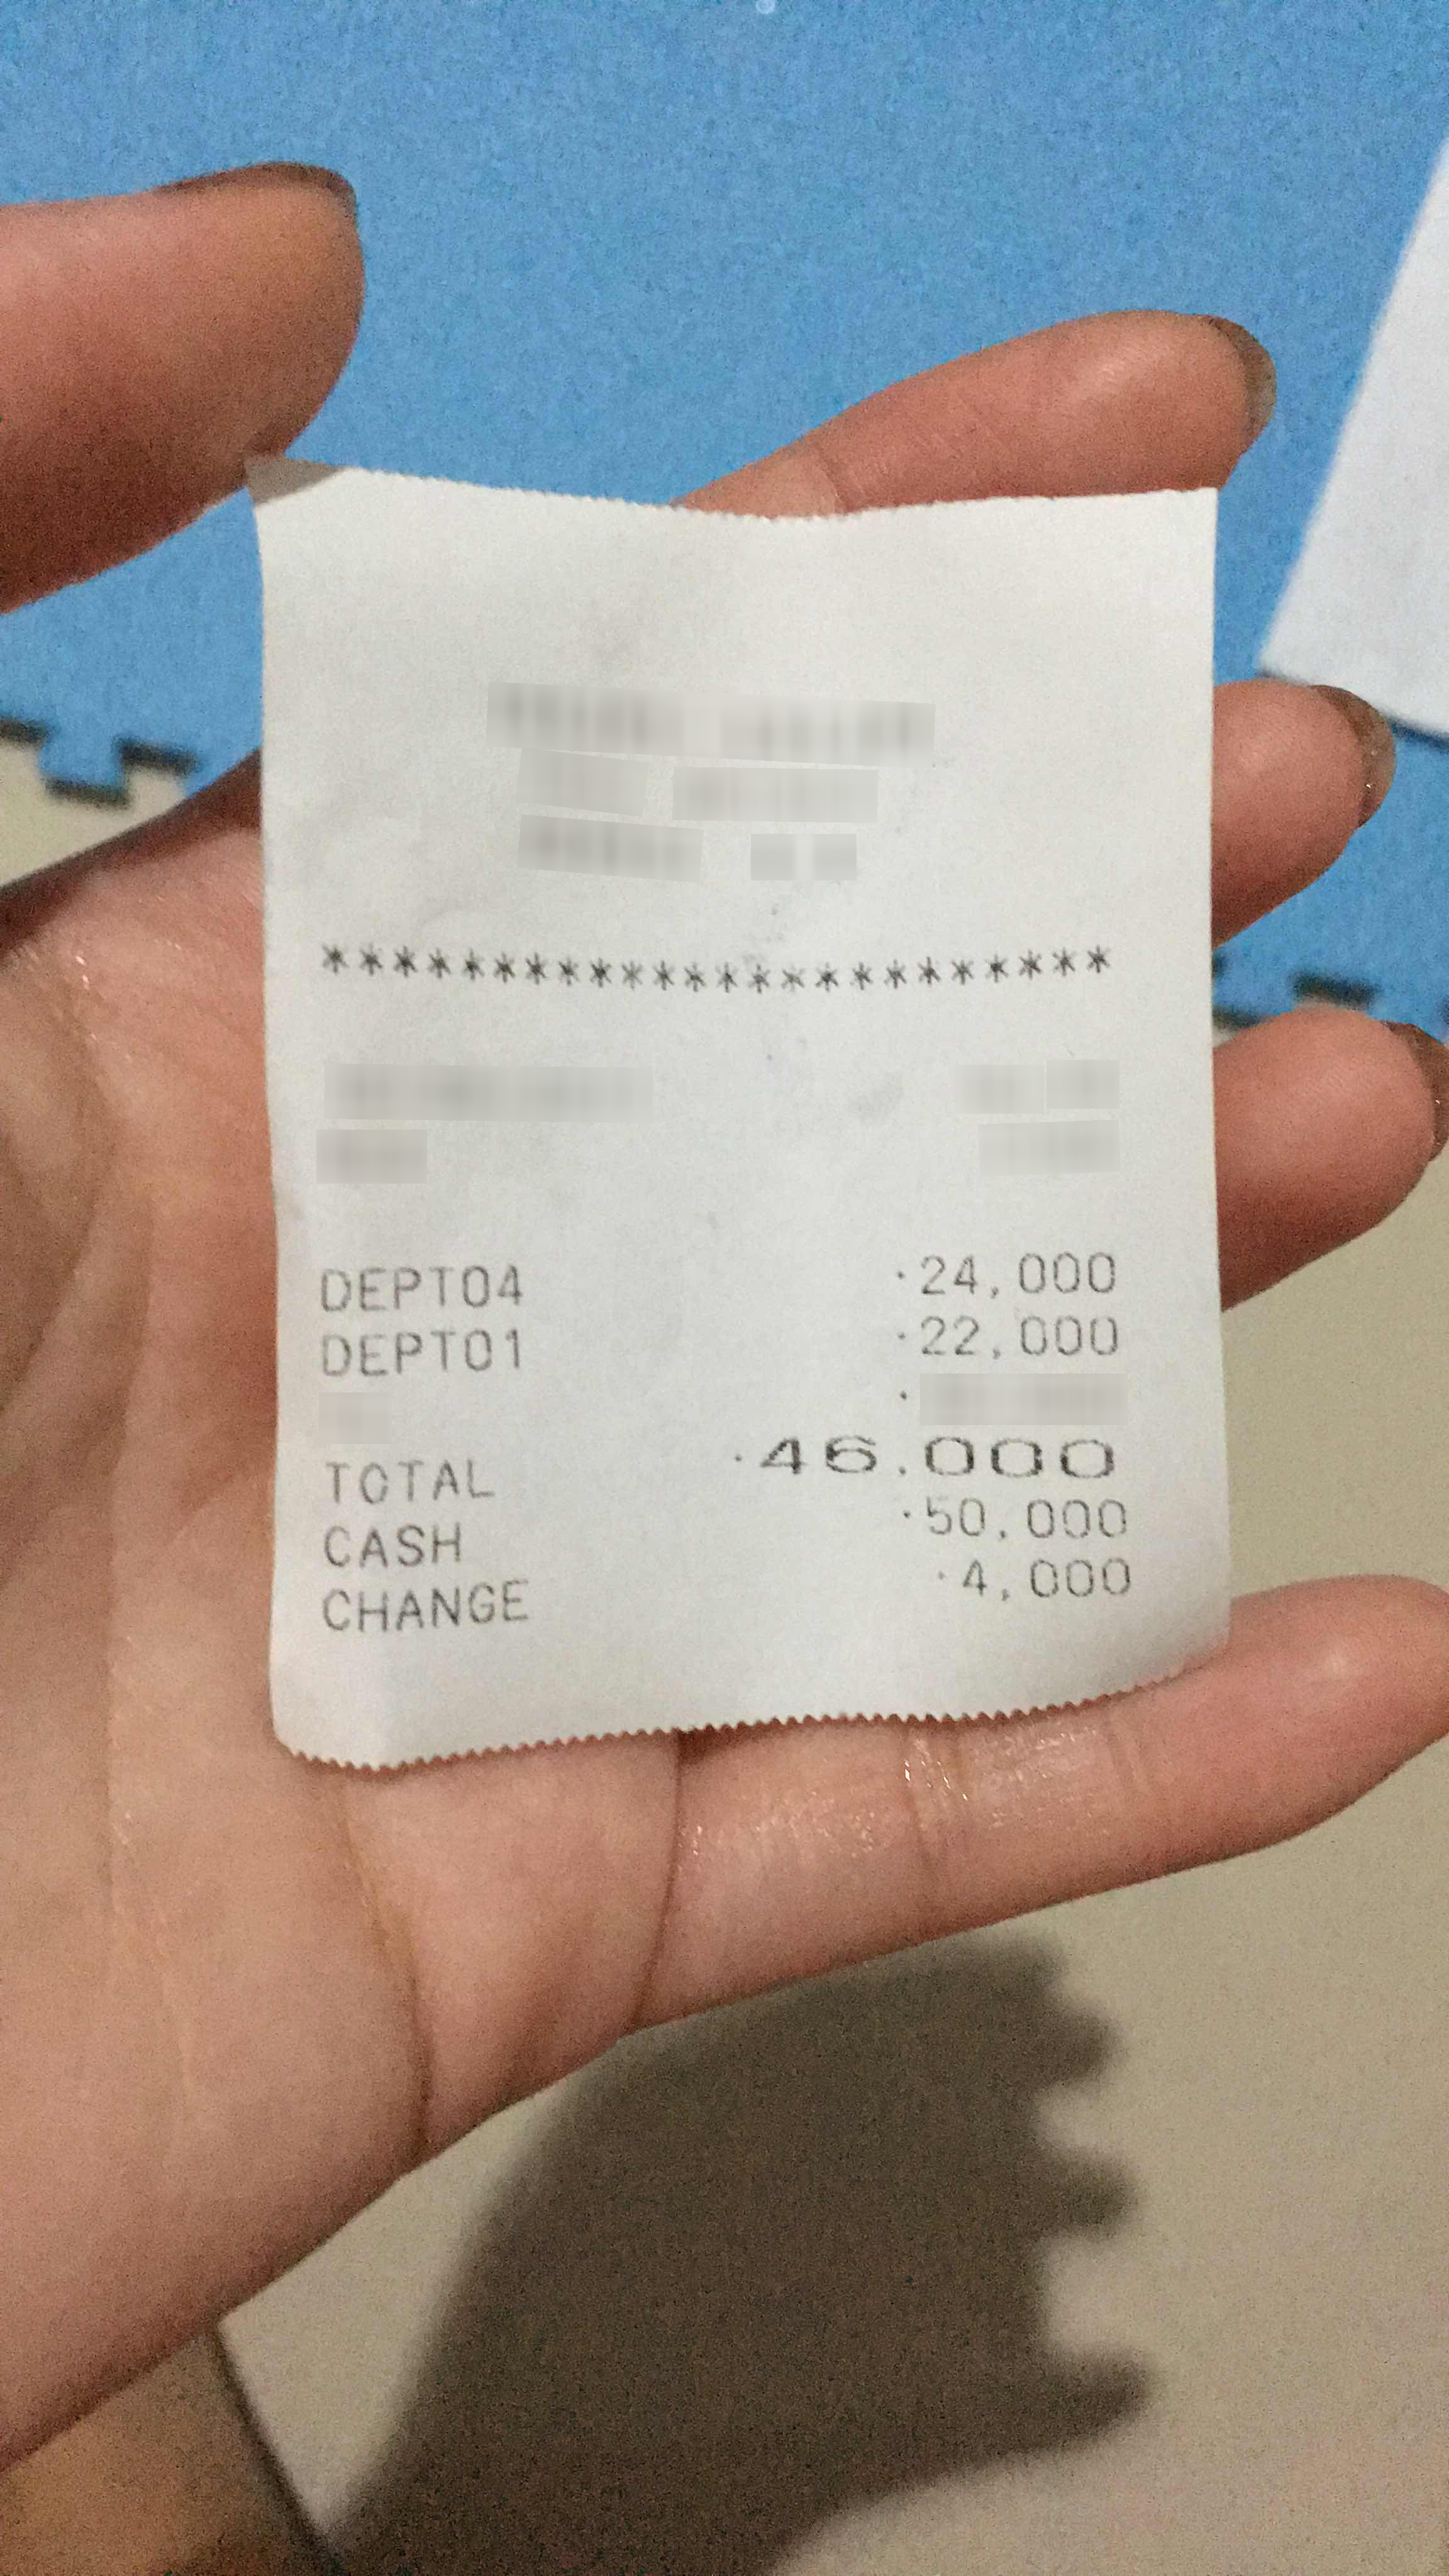
Number of items: 2
Total: 46,000
OCR text regions:
text: DEPT04
text: 24,000
text: DEPT01
text: 22,000
text: TOTAL
text: 46,000
text: 50,000
text: CASH
text: 4,000
text: CHANGE